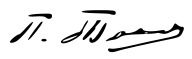
Signature of: pere toshev